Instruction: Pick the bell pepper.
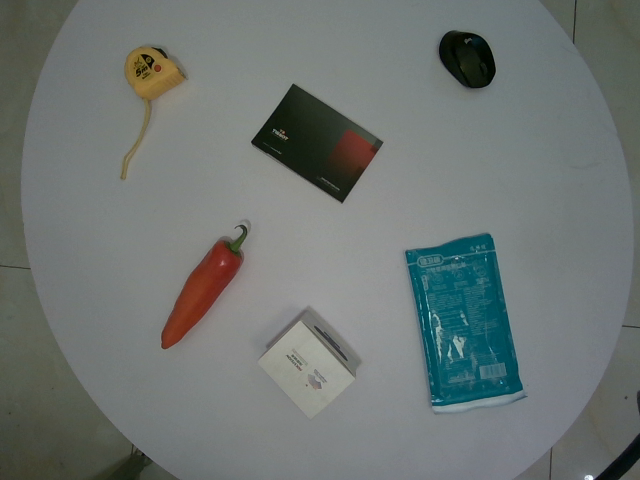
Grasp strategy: vertical